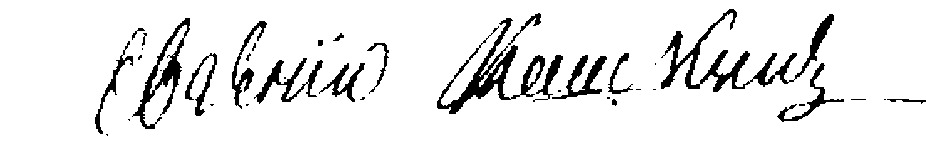
Signature of: yevgeny kashkin